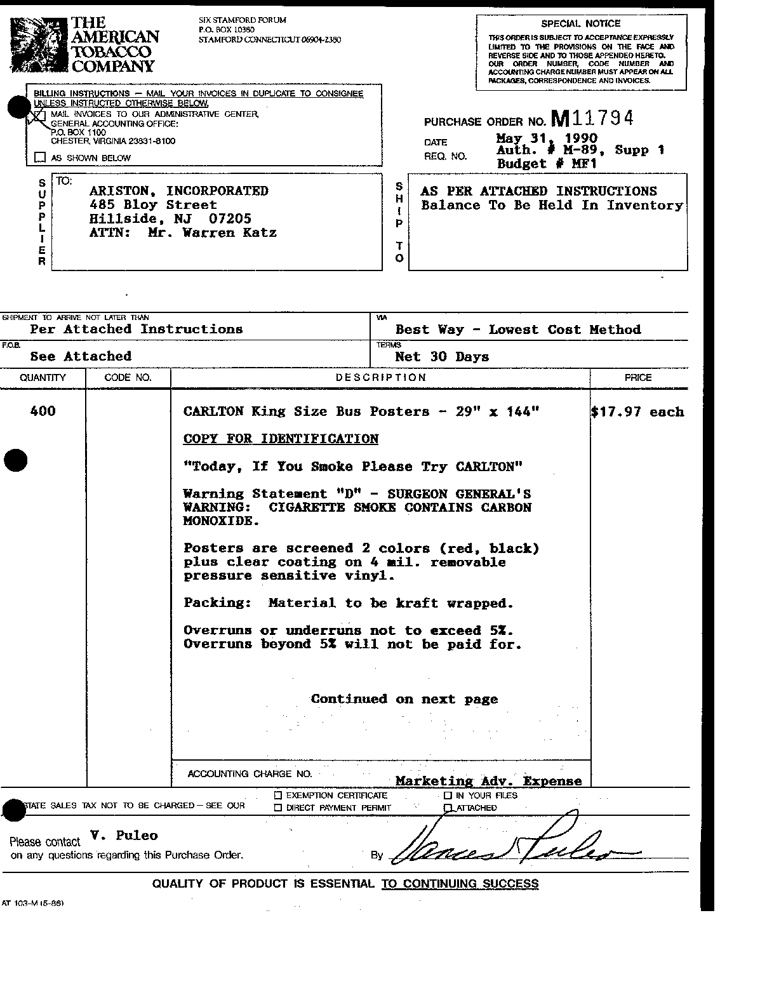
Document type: Invoice